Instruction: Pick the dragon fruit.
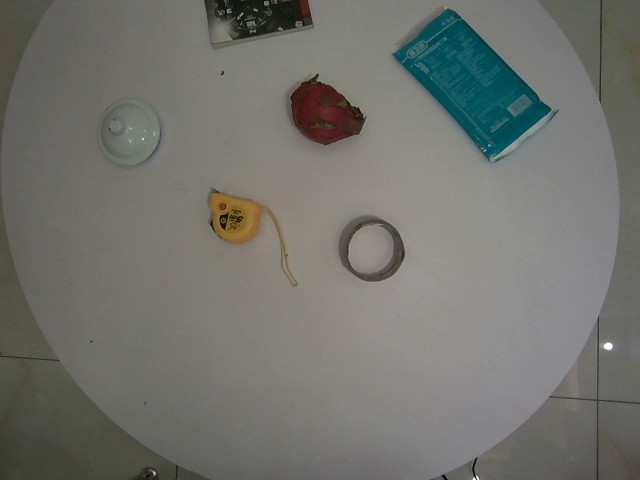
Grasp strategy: vertical